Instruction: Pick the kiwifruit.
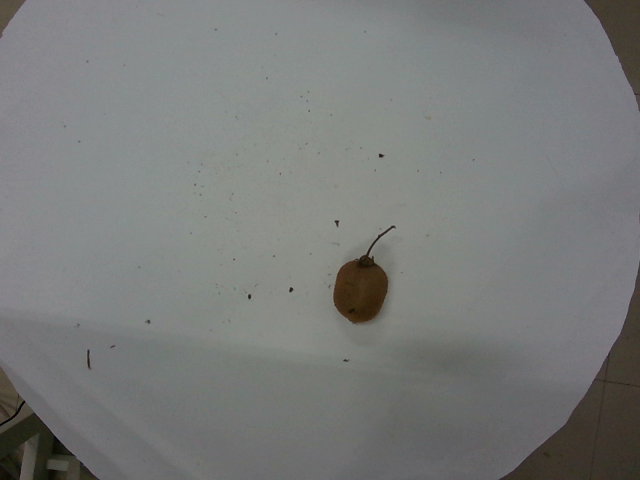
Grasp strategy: vertical